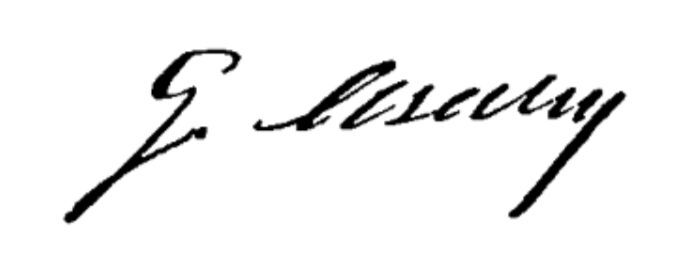
Signature of: gheorghe asachi